Patient: Male, age 15
A 15-year-old male presented to our emergency room 24 hours after he was playing basketball and was hit in his right eye by a fellow player's knee. Following the impact the patient said that his eye was sore, but he did not experience blurry or double vision. However, several hours after the game, the patient sneezed and felt like the skin around his eye "puffed out". Following this swelling, there was no deterioration or change in his vision; he chose to present to the emergency department as there had not been resolution of the swelling over a 24-hour period. On examination, the patient denied any visual disturbance. Visual acuity was 20/60 on the left and 20/80 on the right; the patient reported this was his baseline as he normally wore corrective lenses, but did not have them with him at the time of exam. He denied headache, nausea, vomiting, dizziness, nasal congestion or bloody discharge from his nose or eye. There was mild swelling of the right upper eyelid, but no crepitus or palpable bony step-off around the orbital rim. There was no proptosis and the remainder of his optical exam was normal including extraocular motion and pupillary reflex.
In light of the mechanism of injury and the abrupt onset of orbital swelling after the patient sneezed, there was a high suspicion for an orbital fracture with concomitant orbital emphysema. Computed tomography (CT) of the facial bones including the orbits was performed with contiguous axial imaging (Figure 1); coronal and sagittal reformatted images were generated (Figure 2, Figure 3). There was a right medial orbital wall (lamina papyracea) fracture, which was depressed by approximately 3 mm. A small amount of retro-orbital fat herniated into the adjacent right ethmoid air cells without entrapment of the medial rectus. There was gas between the right medial rectus and the medial orbital wall extending anteriorly into the periorbital soft tissues and superiorly into the supraorbital fat. While the patient's symptom of orbital swelling after sneezing suggest that orbital emphysema occurred after the sneeze, as no imaging was obtained prior to the patient's sneeze we are unable to formally exclude the possibility that there was orbital emphysema before the sneeze.
The patient was discharged from the emergency department in stable condition with a follow-up appointment with an ophthalmologist, a course of oral antibiotics, and instructions to use nasal decongestants and avoid blowing his nose. Surgical repair and decompression were not performed, and several weeks later the patient was doing well without sequela.
Keywords: ct, computed tomography, hu, hounsfield units, mri, magnetic resonance imaging
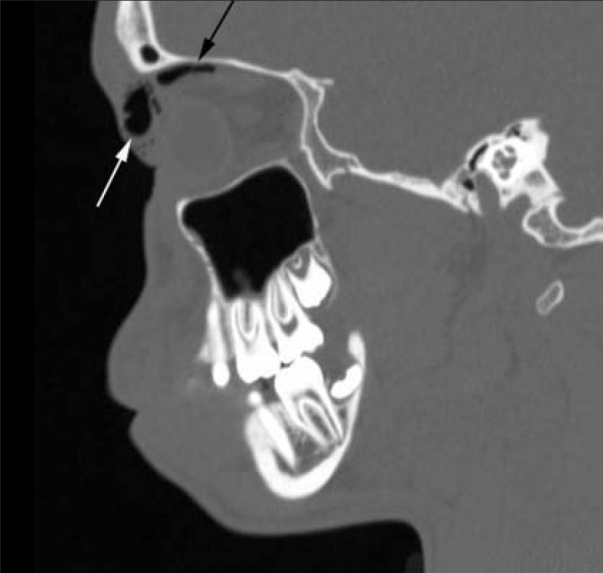
Image caption: 15-year-old male with occular trauma. Sagittally reformatted CT shows orbital emphysema (arrows). QuickTime movie of sagittally reformatted CT in a separate window or tab (1.63 MB).